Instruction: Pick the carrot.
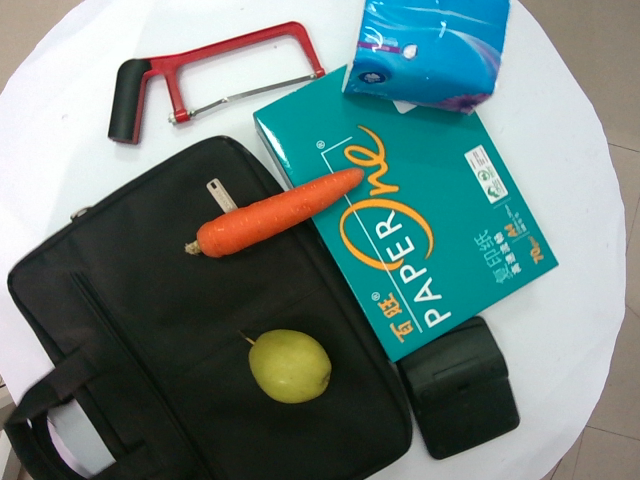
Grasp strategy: vertical